Question: In what way does the history help explain the case?
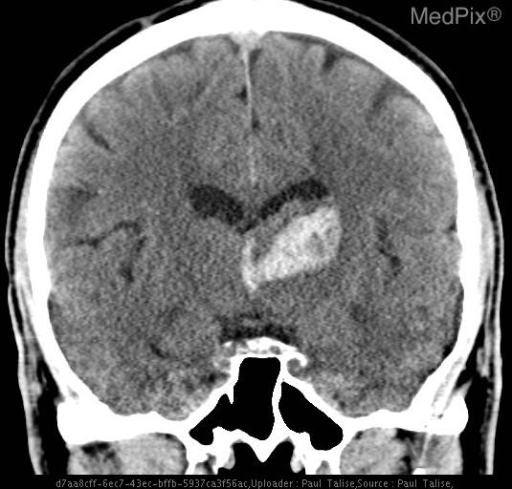
Answer: The patient's history of 75 y.o. man with CAD and chronic HTN presents with sudden onset right-sided weakness and sensory deficit. is key in understanding the case.